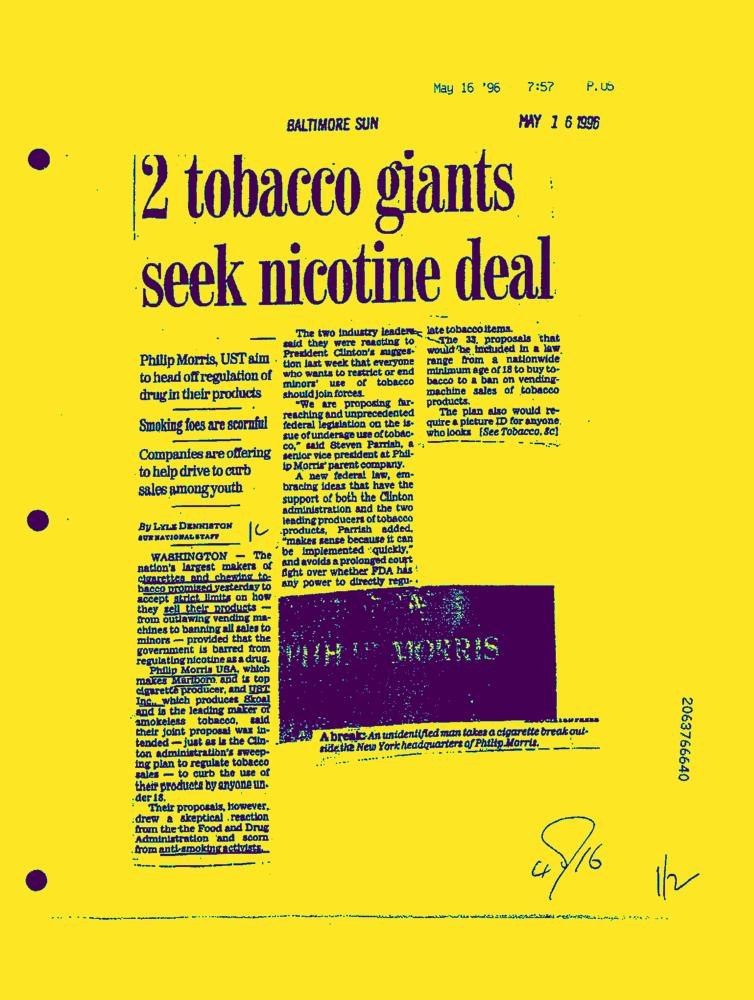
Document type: News-Article